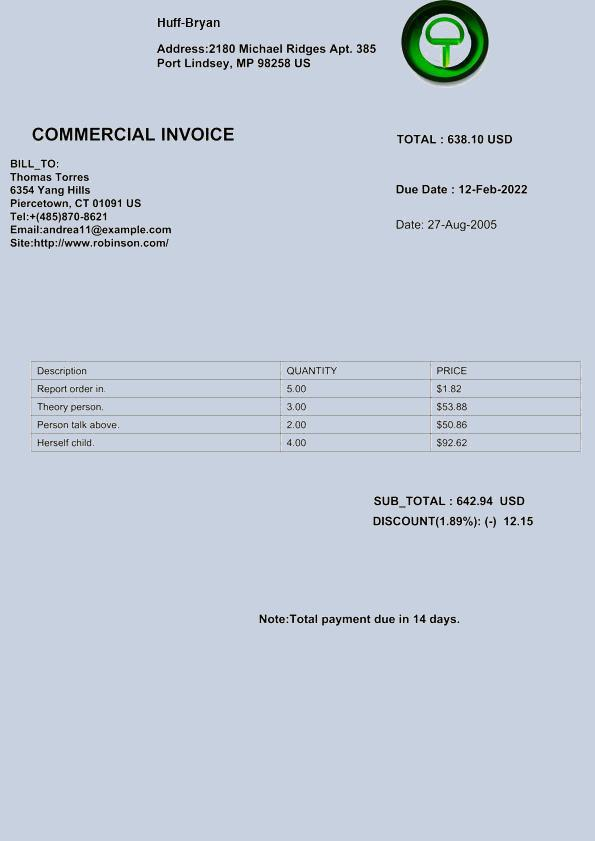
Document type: Invoice